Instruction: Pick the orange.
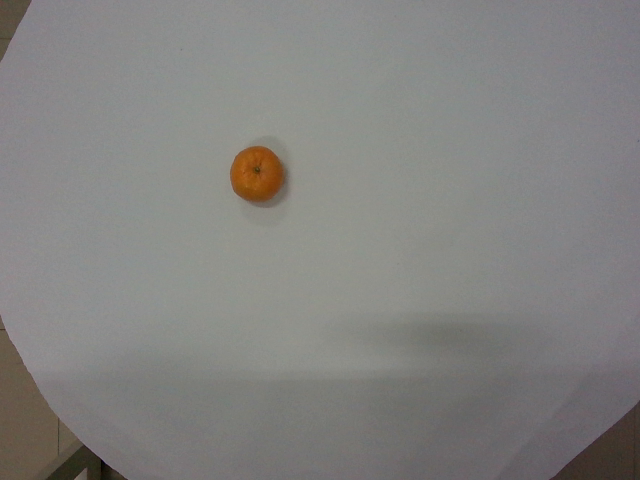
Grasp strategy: vertical